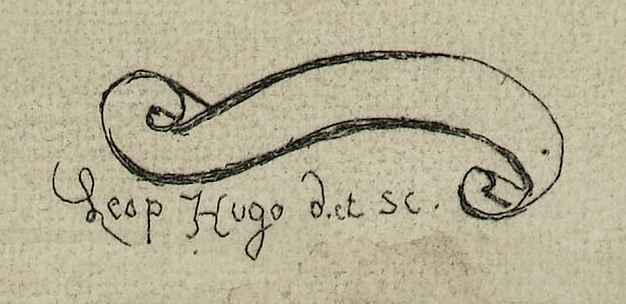
Signature of: léopold hugo